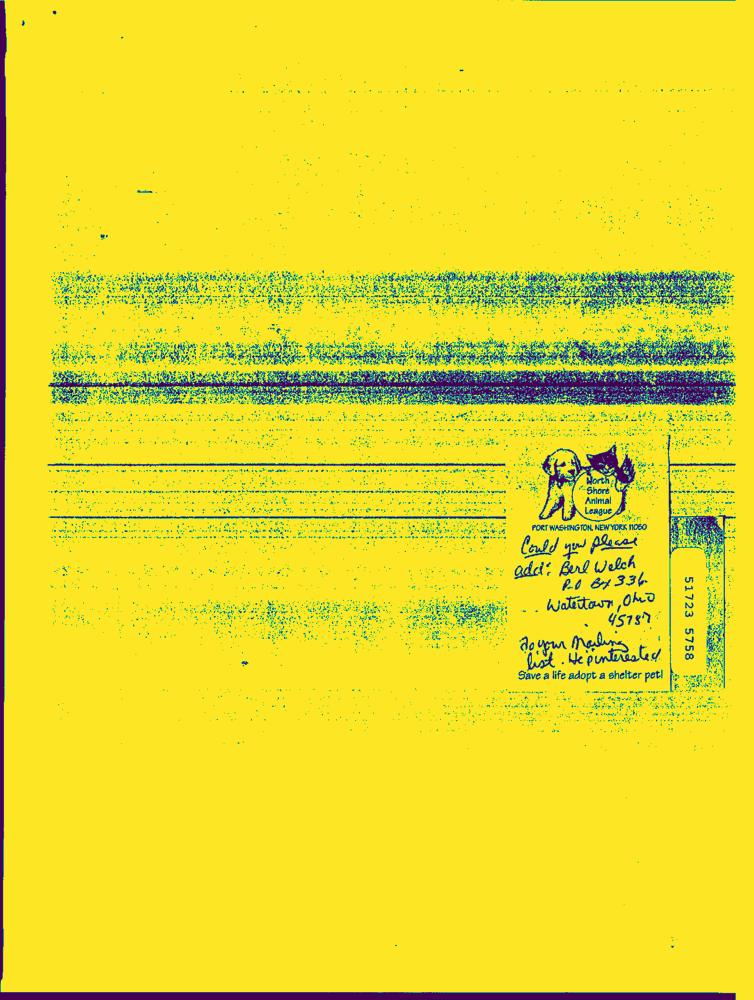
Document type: Hand-Written